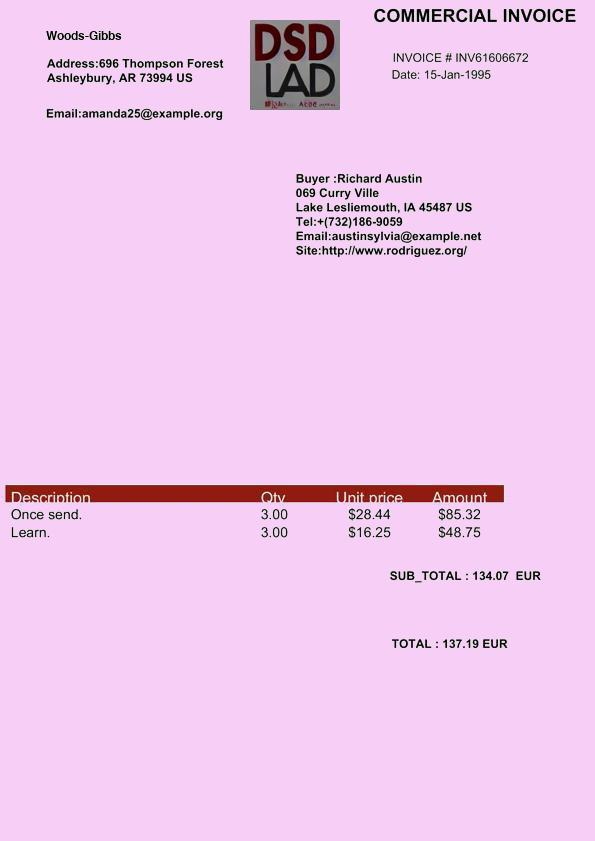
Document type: Invoice